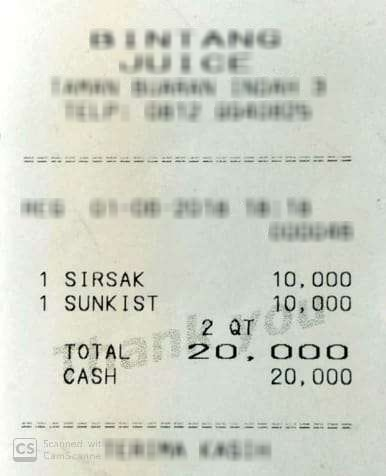
Number of items: 2
Total: 20,000
OCR text regions:
text: 1
text: SIRSAK
text: 10,000
text: 1
text: SUNKIST
text: 10,000
text: 2
text: QT
text: TOTAL
text: 20,000
text: CASH
text: 20,000